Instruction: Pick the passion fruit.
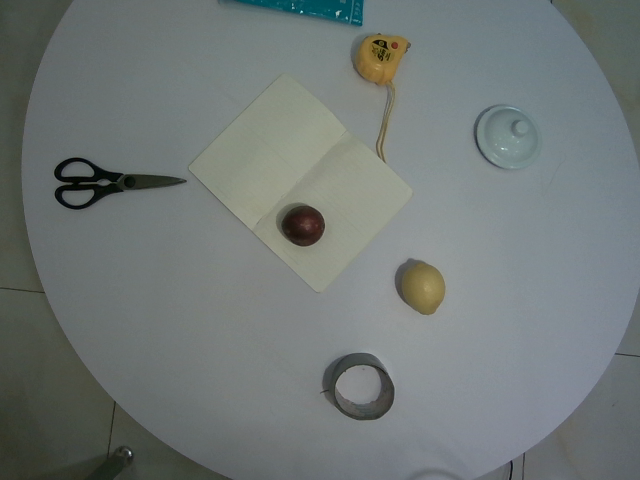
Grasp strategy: vertical